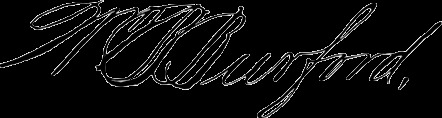
Signature of: william b burford